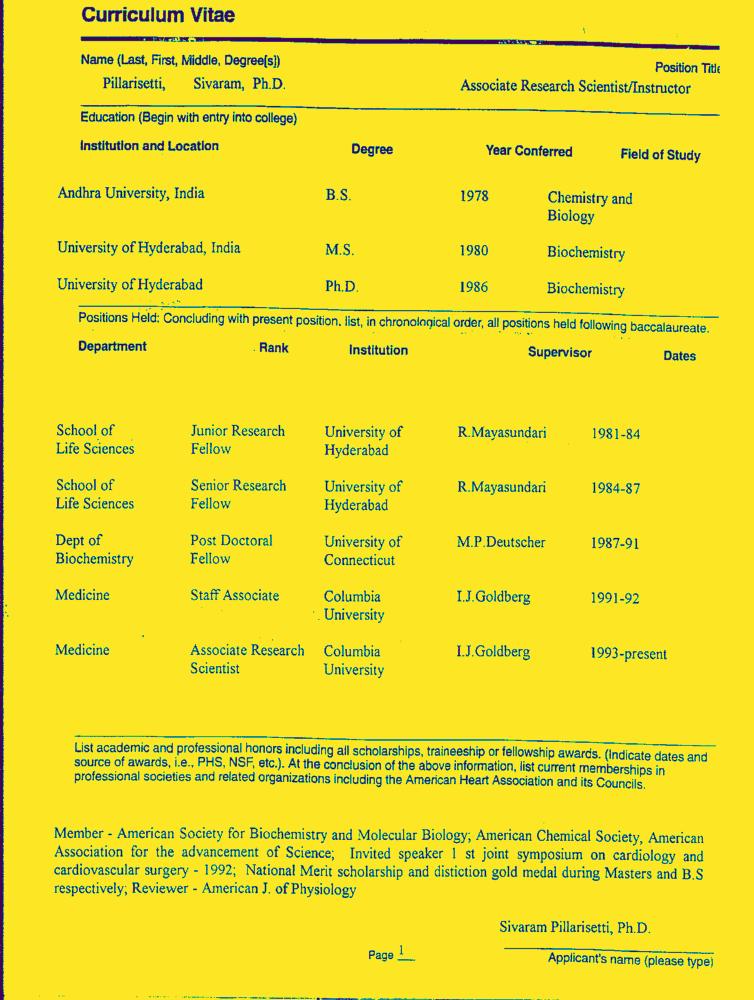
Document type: Resume-Doc